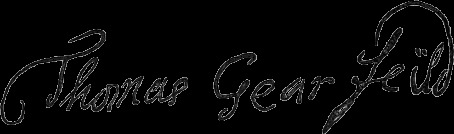
Signature of: thomas garfield